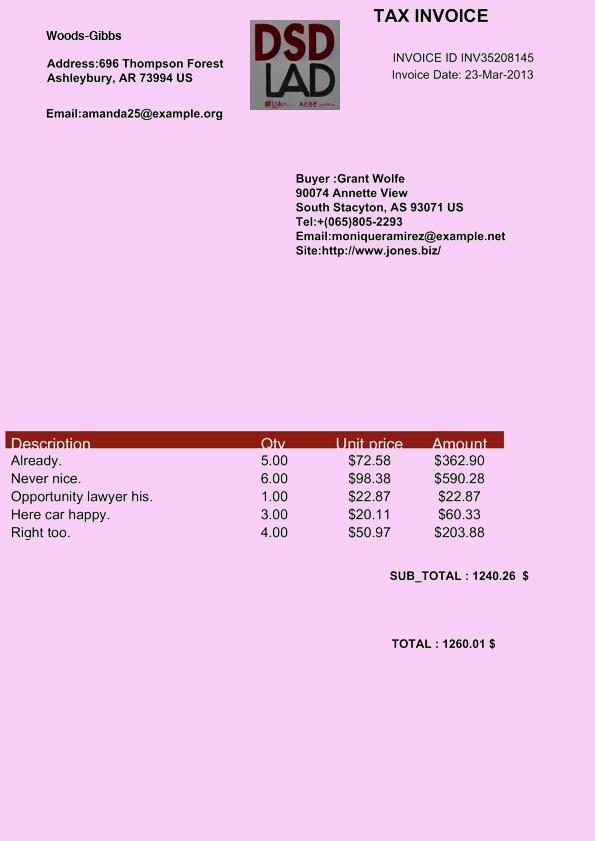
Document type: Invoice